Question: What was observed in the imaging?
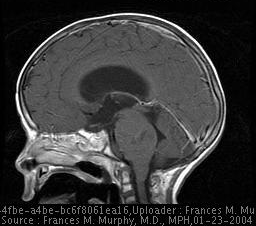
Answer: The imaging shows expansile lesion of the pons, without contrast enhancement There is faint enhancement in the pons.